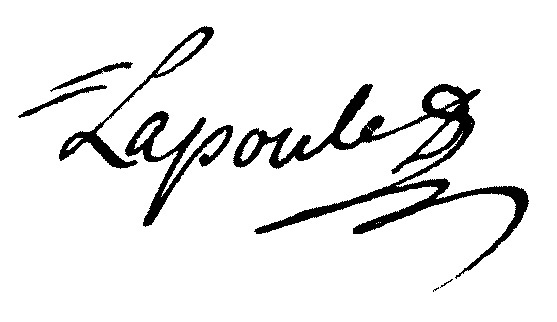
Signature of: jean louis la poule